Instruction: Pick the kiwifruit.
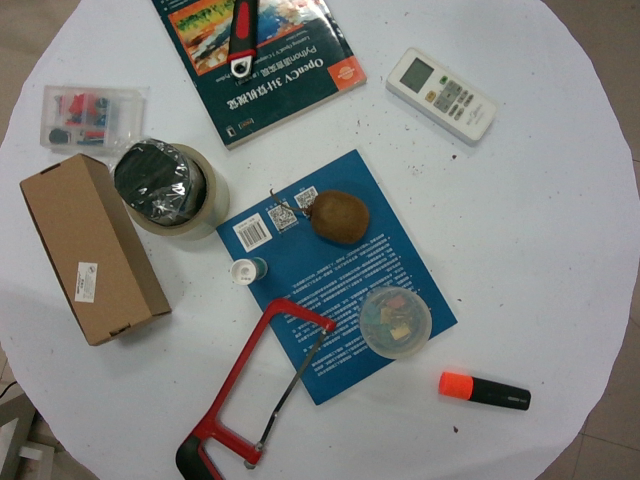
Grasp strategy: vertical